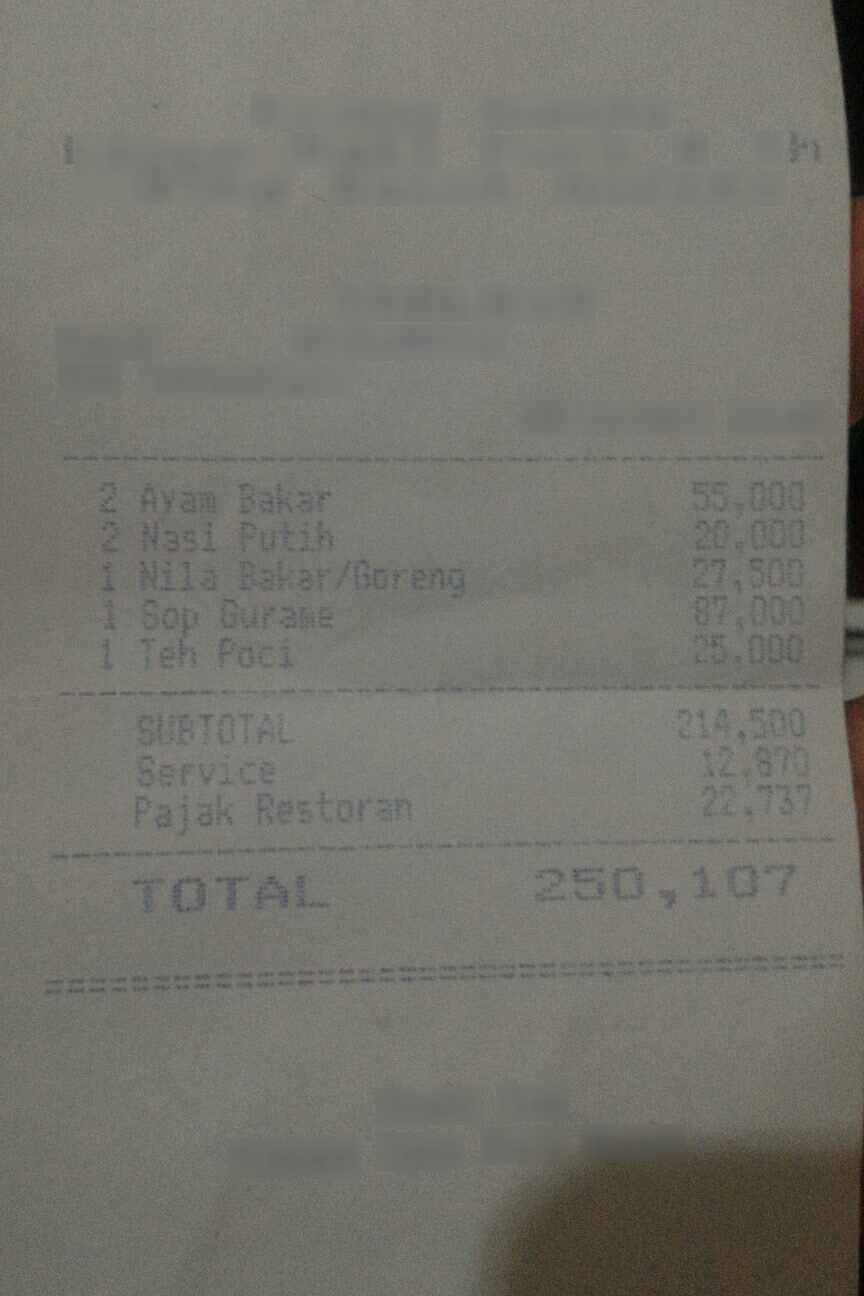
Receipt information:
subtotal: 214,500
svc: 12,870
total: 250,107
line_items: item_name: Ayam Bakar
item_value: 55,000
item_quantity: 2
item_name: Nasi Putih
item_value: 20,000
item_quantity: 2
item_name: Nila Bakar/Goreng
item_value: 27,500
item_quantity: 1
item_name: Sop Gurame
item_value: 87,000
item_quantity: 1
item_name: Teh Poci
item_value: 25,000
item_quantity: 1